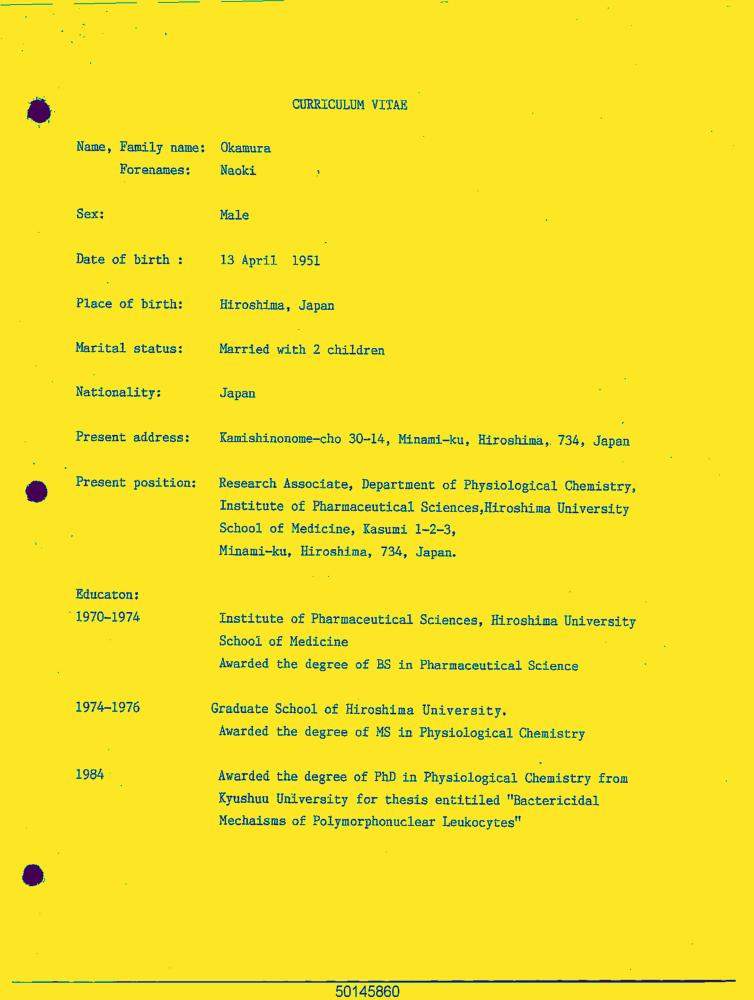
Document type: Resume-Doc